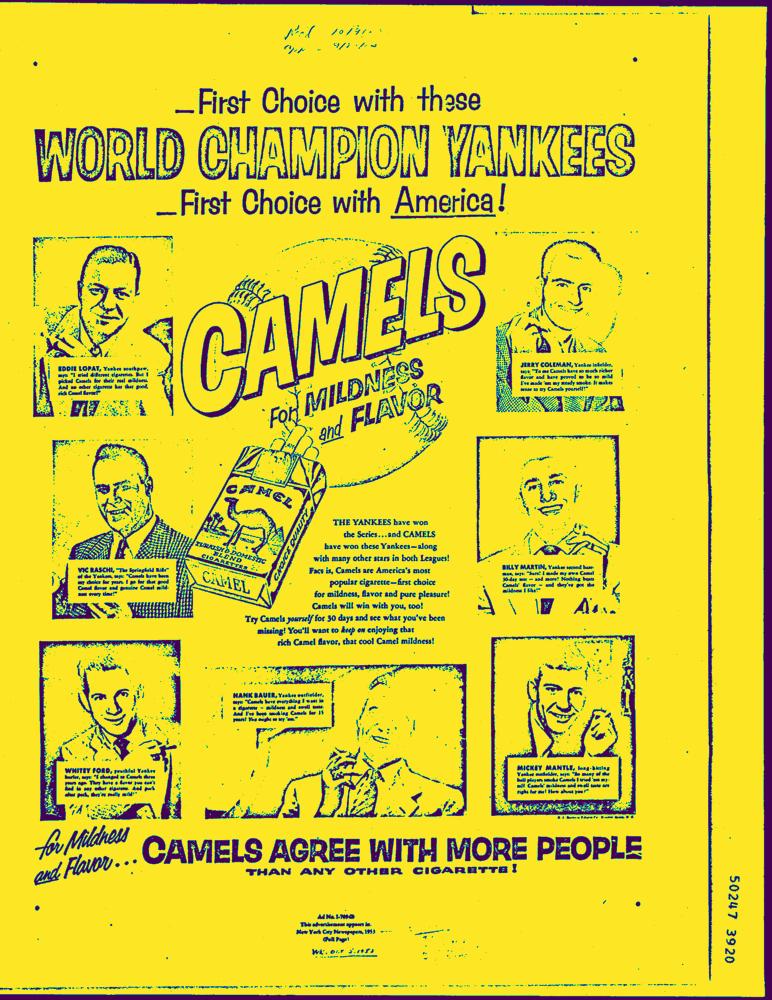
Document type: AD